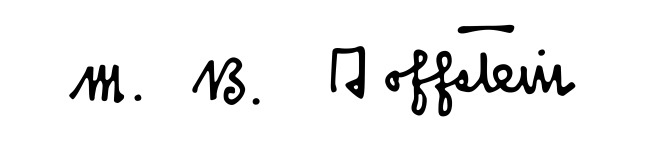
Signature of: m b goffstein